Question: What appears to be the issue?
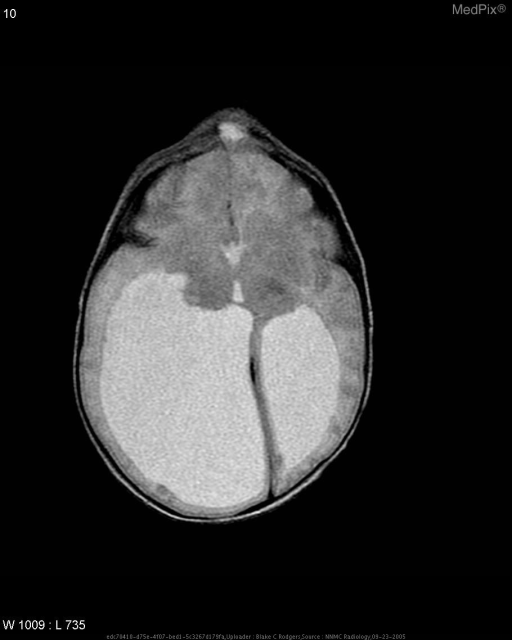
Answer: The findings suggest T1 sagital view showing enlarged posterior lateral ventricles.  The image shows a midline opening of the skull above the bridge of the nose with protrusion of brain parenchyma through the skull defect.

T2 axial views show bilateral asymmetrically enlarged lateral ventricles (right>left).  Brain parenchyma protruding from a midline skull defect at the level of the eyes with CSF communication into the mass.  Parenchymal volume loss noted in parietal, occipital and frontal lobes.. T2 axial view shows bilateral asymmetrically enlarged lateral ventricles (right>left).  A mass protrudes from a midline skull defect.  The mass has increased signal intensity consistent with CSF.  Parenchymal volume loss noted in parietal and occipital lobes.. The patient might have a history of 2 day old female infant with midline mass above the nose..